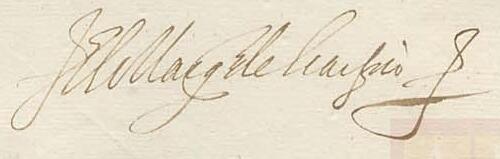
Signature of: diego lopez de haro y sotomayor